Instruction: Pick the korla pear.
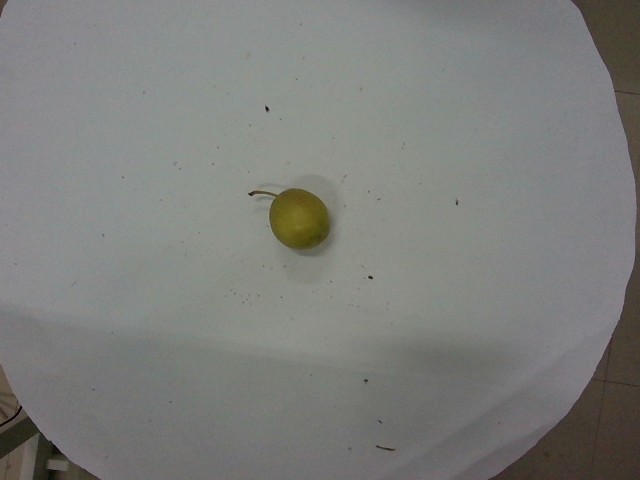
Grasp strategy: vertical